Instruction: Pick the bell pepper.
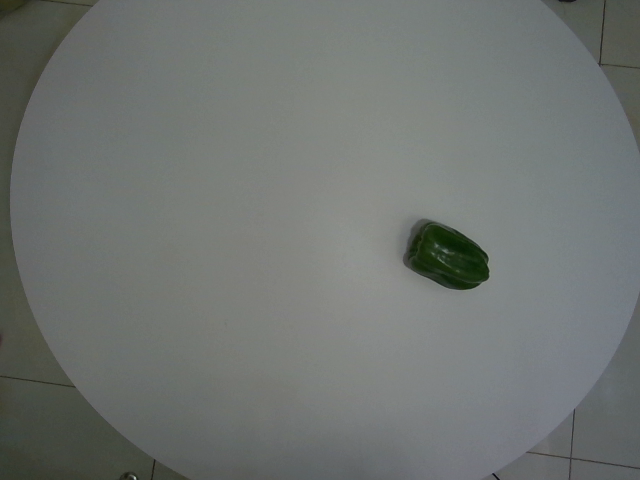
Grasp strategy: vertical